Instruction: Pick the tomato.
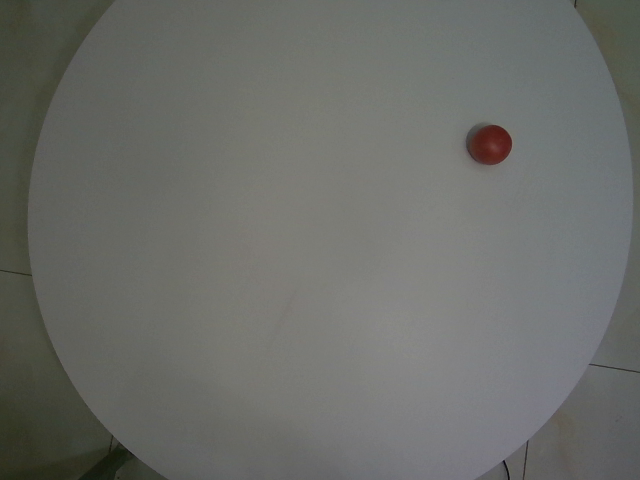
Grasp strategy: vertical